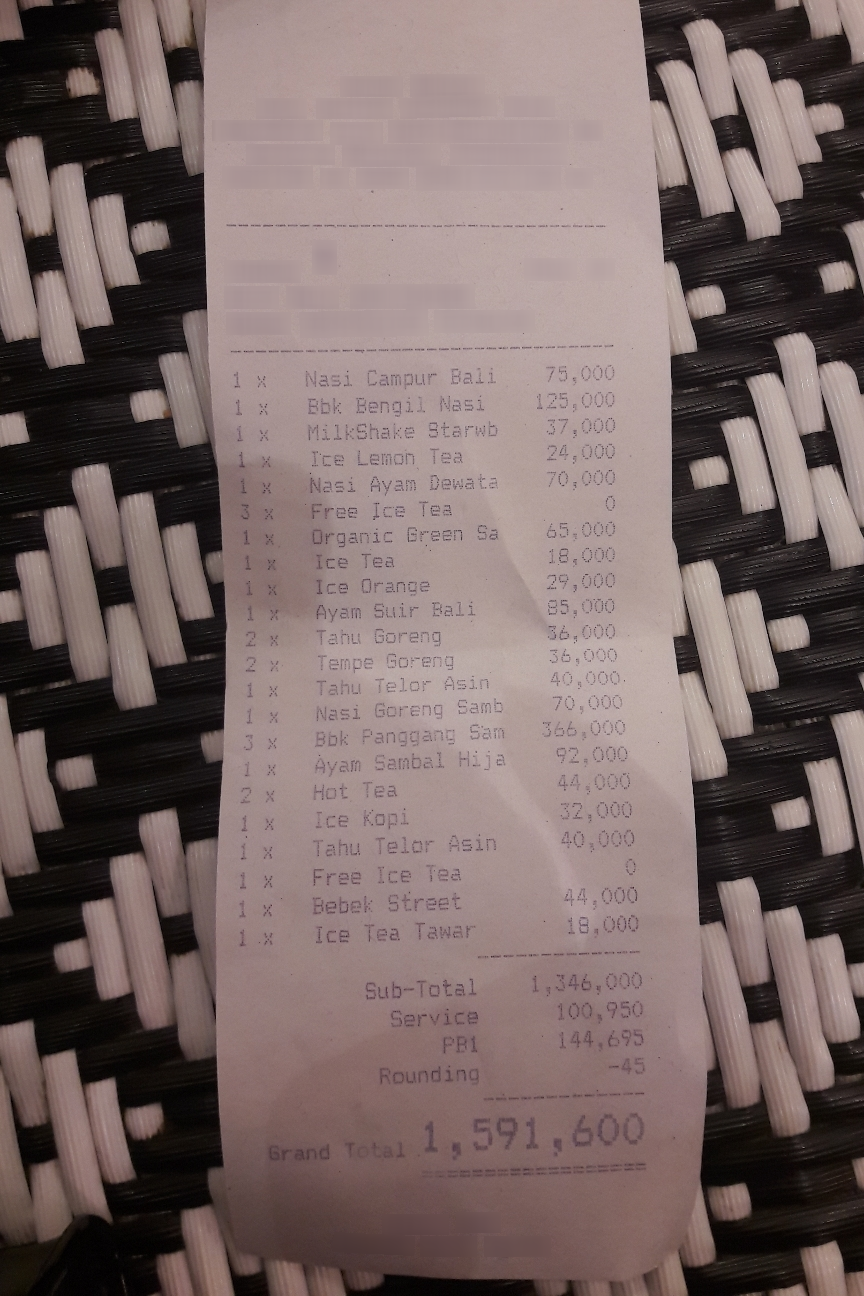
Extraction:
receipt: line_items: name: Nasi Campur Bali
price: 75,000
qty: 1 x
name: Bbk Bengil Nasi
price: 125,000
qty: 1 x
name: MilkShake Starwb
price: 37,000
qty: 1 x
name: Ice Lemon Tea
price: 24,000
qty: 1 x
name: Nasi Ayam Dewata
price: 70,000
qty: 1 x
name: Free Ice Tea
price: 0
qty: 3 x
name: Organic Green Sa
price: 65,000
qty: 1 x
name: Ice Tea
price: 18,000
qty: 1 x
name: Ice Orange
price: 29,000
qty: 1 x
name: Ayam Suir Bali
price: 85,000
qty: 1 x
name: Tahu Goreng
price: 36,000
qty: 2 x
name: Tempe Goreng
price: 36,000
qty: 2 x
name: Tahu Telor Asin
price: 40,000.
qty: 1 x
name: Nasi Goreng Samb
price: 70,000
qty: 1 x
name: Bbk Panggang Sam
price: 366,000
qty: 3 x
name: Ayam Sambal Hija
price: 92,000
qty: 1 x
name: Hot Tea
price: 44,000
qty: 2 x
name: Ice Kopi
price: 32,000
qty: 1 x
name: Tahu Telor Asin
price: 40,000
qty: 1 x
name: Free Ice Tea
price: 0
qty: 1 x
name: Bebek Street
price: 44,000
qty: 1 x
name: Ice Tea Tawar
price: 18,000
qty: 1 x
subtotal: 1,346,000
tax: 144,695
service: 100,950
total: 1,591,600